Question: What is the suspected problem?
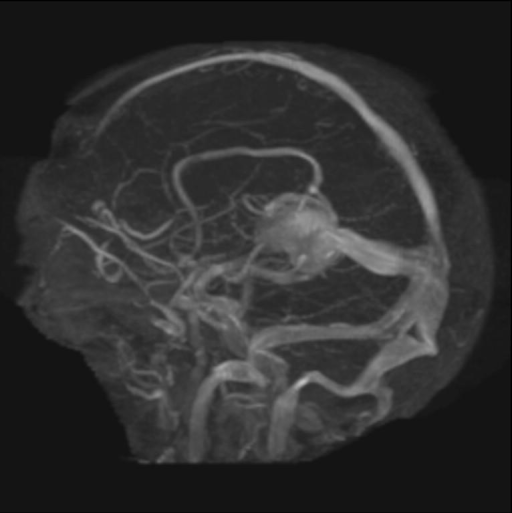
Answer: The findings suggest Chest radiograph demonstrates branching opacity in a bronchovascular distribution in the right middle lobe.
Review of prior imaging demonstrates presence of a Vein of Galen Malformation (VOM) with recent embolization treatment with Onyx. Multiple serpentine flow voids seen on MRI. Angiogram confirms shunting from multiple feeders into a dilated Vein of Galen, draining into an enlarged straight sinus.. Focal aneurysmal dilatation in the region of the Vein of Galen.. The patient might have a history of 8 yo girl for follow-up of after embolization of Vein of Galen Aneurysm with Onyx.  A Chest X-ray was ordered to confirm endotracheal tube placement following an uneventful post-operative course..